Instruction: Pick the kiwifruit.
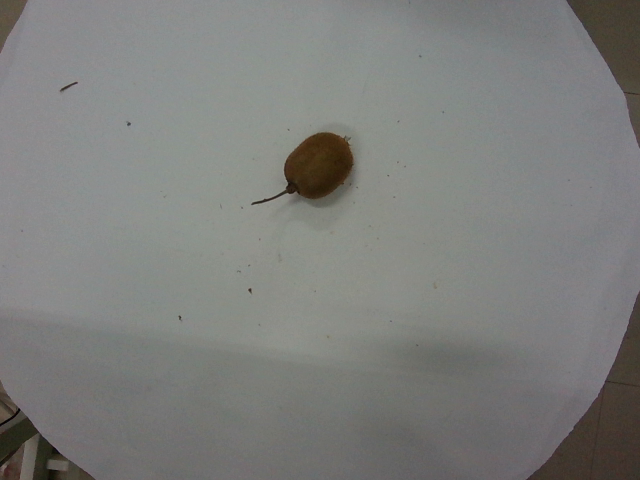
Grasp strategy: vertical